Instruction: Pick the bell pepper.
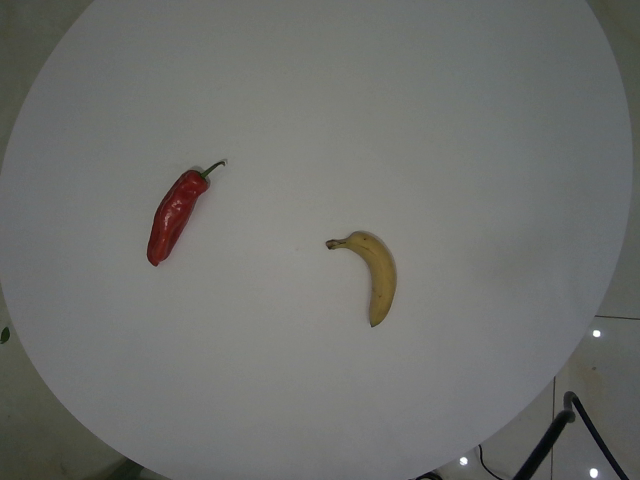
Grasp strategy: vertical